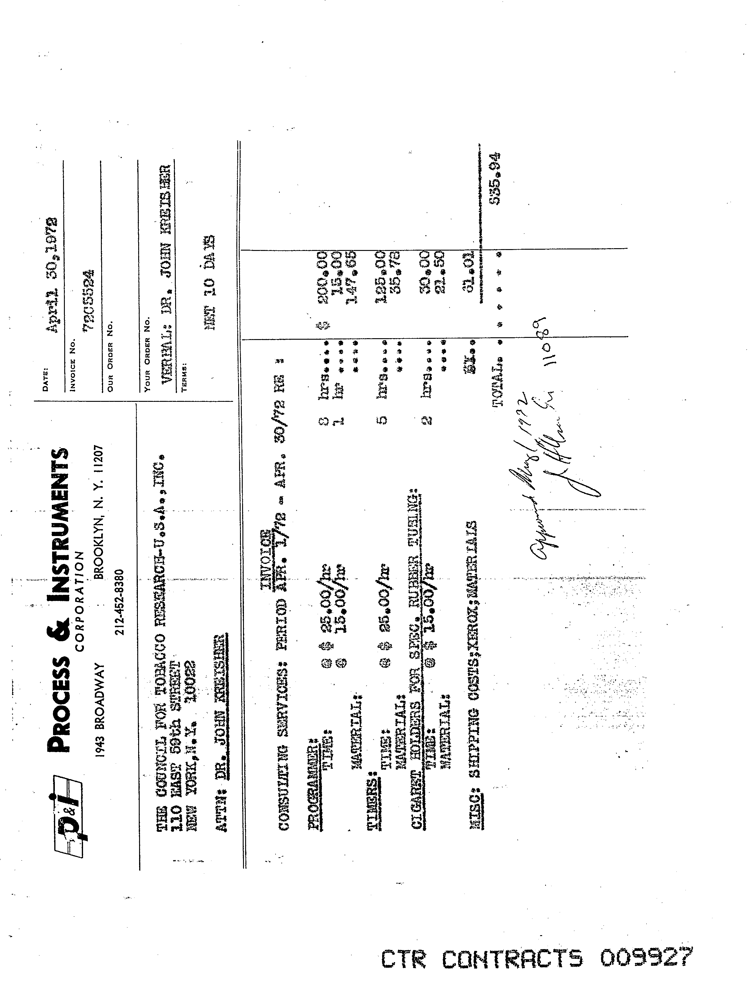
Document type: Invoice